Question: Talk about the condition:
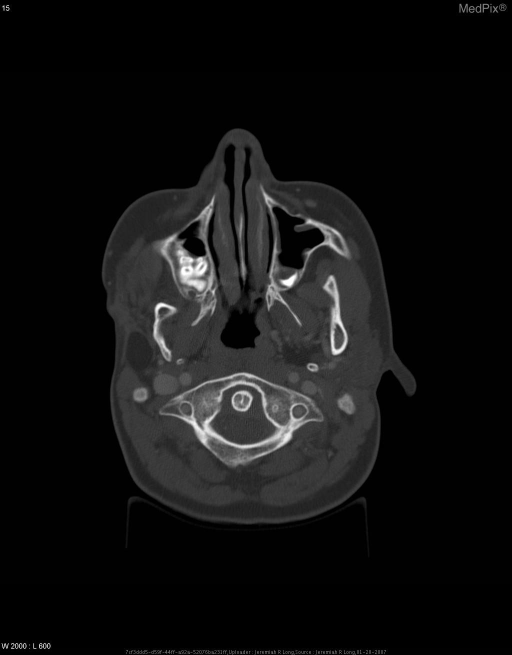
Answer: The disease is discussed as: Goldenhar Syndrome comprises a spectrum of congenital facial, ocular and vertebral abnormalities.  First described in 1952 by Dr. Goldenhar, this rare syndrome involves malformations of the ear (microtia), mandible, maxilla, eye, facial muscles and vertebral bodies.  In the majority of cases, these malformations occur unilaterally, although bilaterality can occur.  When these findings occur unilaterally, and without vertebral involvement, the disorder is often referred to as hemifacial microsomia.  Additional involvement of the vertebral bodies is then referred to as Goldenhar syndrome.  Overall these grouped malformations fall under the oculo-auriculo-vertebral spectrum (OAV spectrum).  The heart, limbs and kidneys can also be affected within this spectrum.

     Goldenhar syndrome is believed to occur randomly without an any genetic cause, although research into a multifactoral inheritance pattern is ongoing.  This disorder occurs more frequently in males (~70%), and is associated clinically with hearing, vision, and mastication problems.  Affected patients typically enjoy normal life expectancies and normal intelligence (approximately 10% of patient display moderate learning disabilities).  Cosmetic surgery consultation, orthodontic planning and speech and hearing therapy are important early interventions for patients with Goldenhar Syndrome.